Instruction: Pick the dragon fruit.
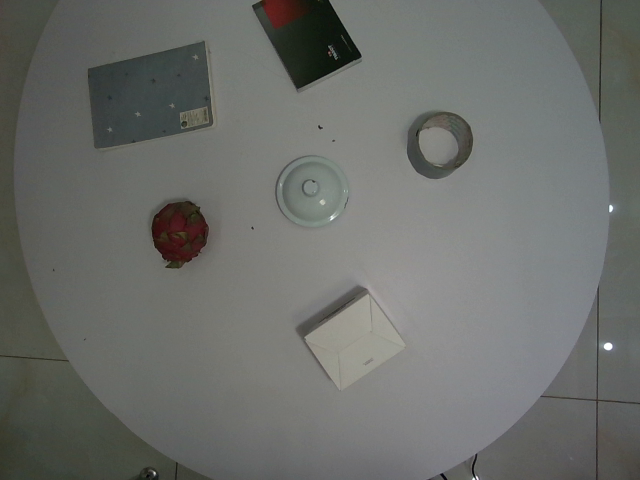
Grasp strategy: vertical